Question: What is the earliest payment due date mentioned in the document?
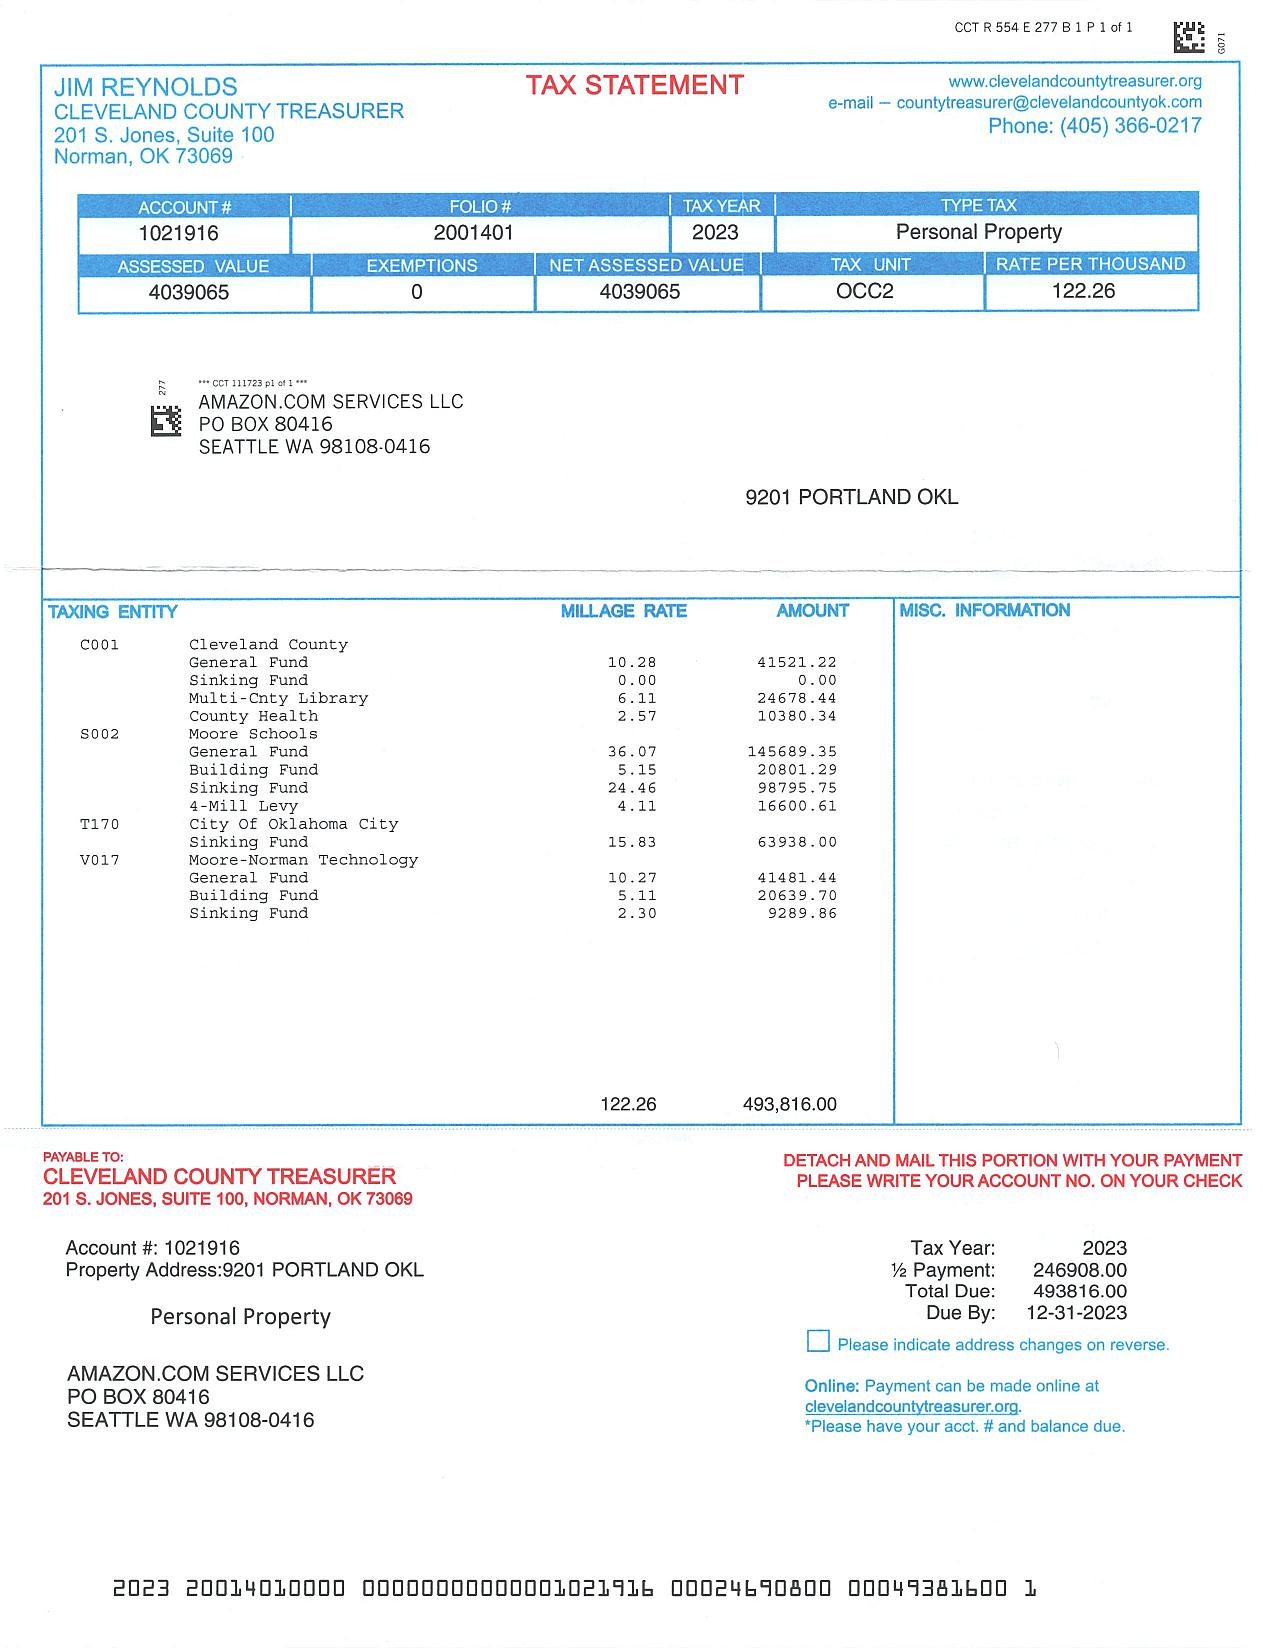
Answer: "12/31/23"